Question: How is the history relevant to the case?
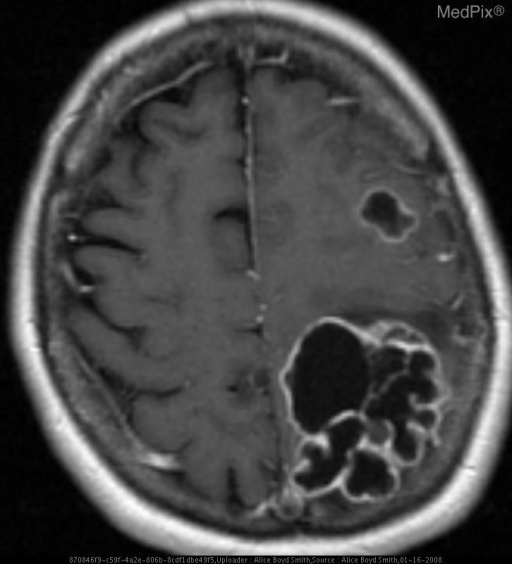
Answer: The patient's history of 55 yo woman with history of a resected left lower extremity chondrosarcoma.  Known to have lung metastases, she presents now with right upper and lower extremity weakness. is key in understanding the case.